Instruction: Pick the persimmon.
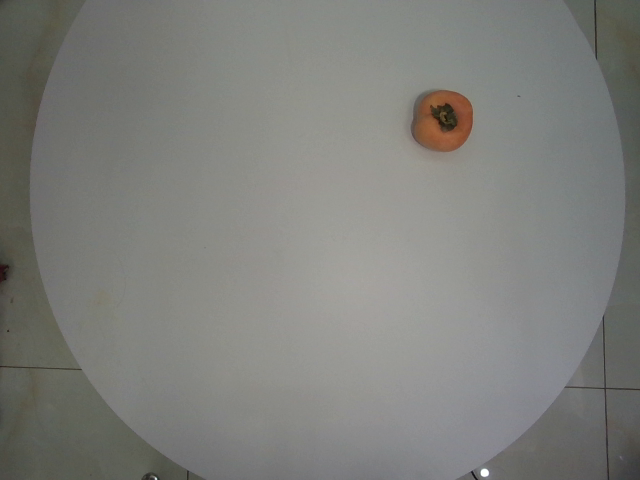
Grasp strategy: vertical